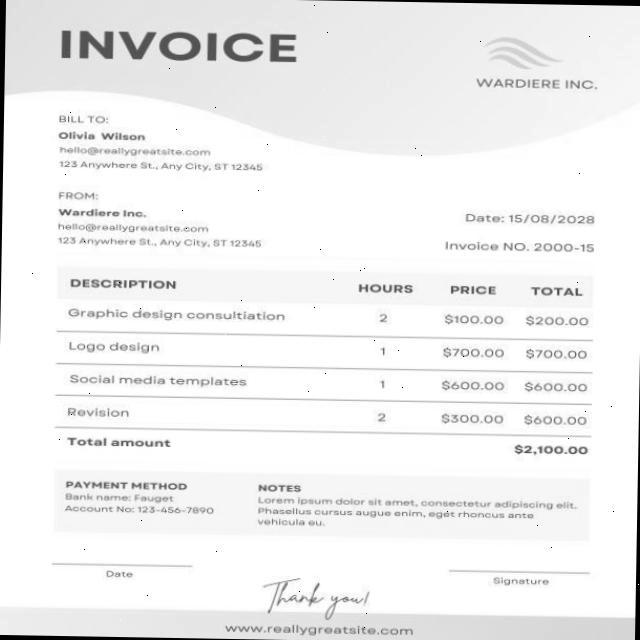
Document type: Invoice